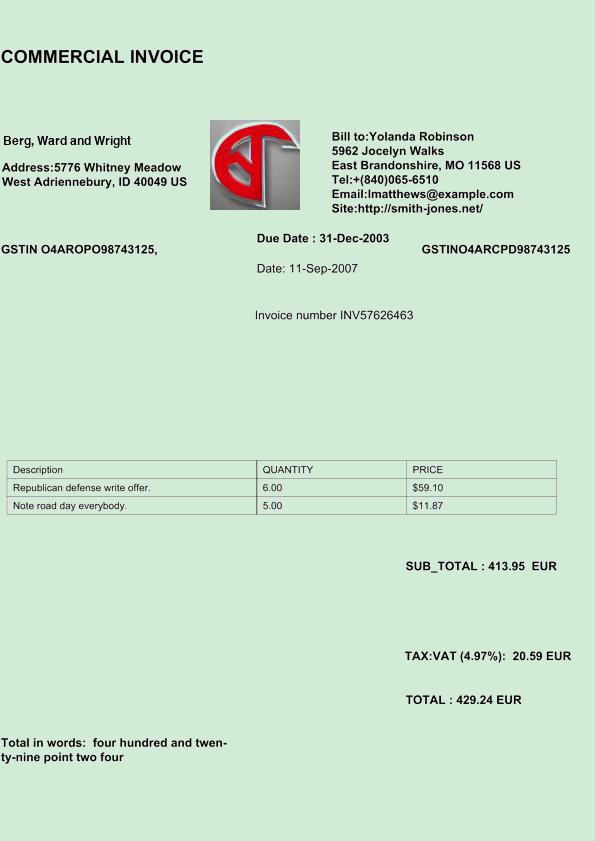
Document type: Invoice